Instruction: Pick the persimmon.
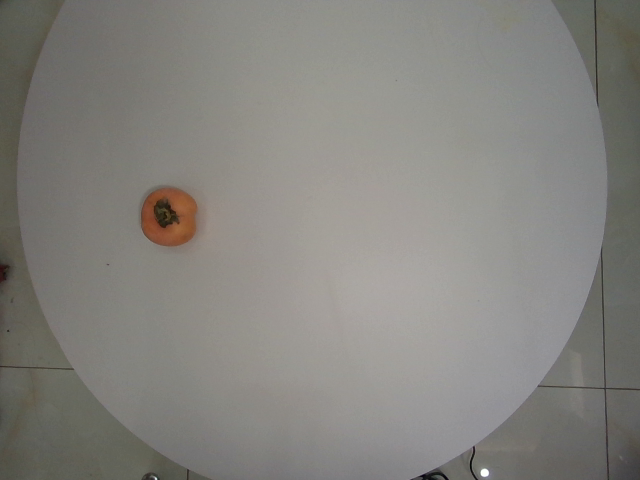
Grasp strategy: vertical